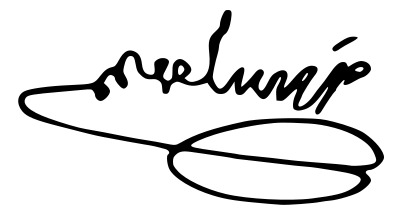
Signature of: ahad ha am